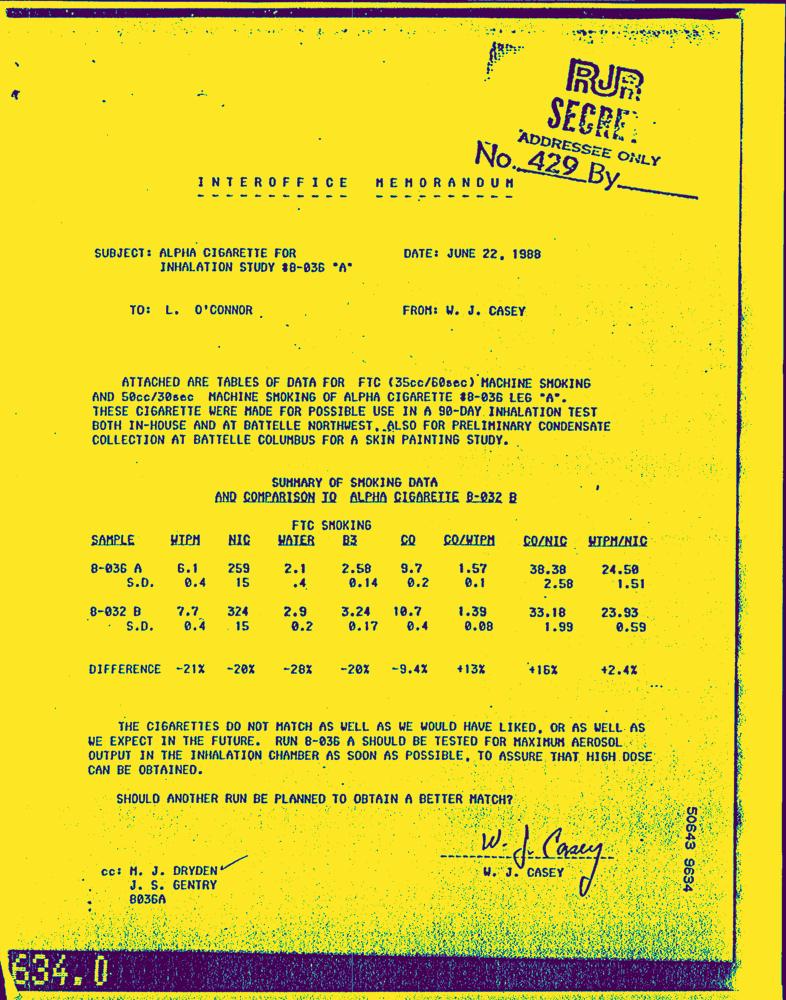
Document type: Letter-Doc